Question: How is the history relevant to the case?
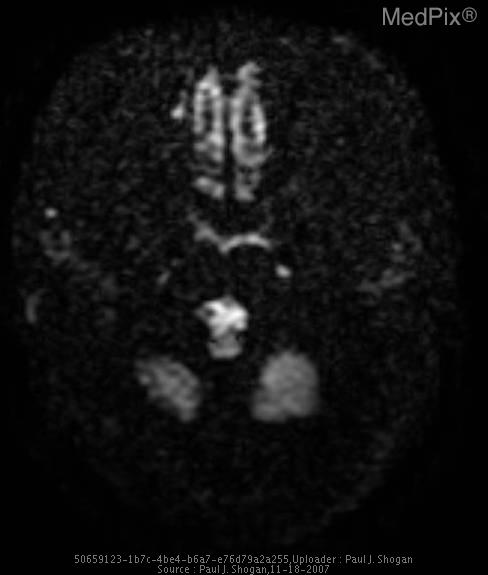
Answer: The patient's history of 52 yo female with complaint of hearing loss. is key in understanding the case.